Question: How does the patient history play a role?
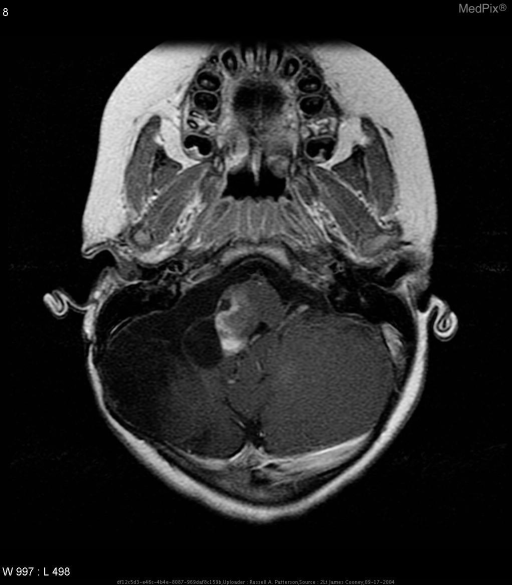
Answer: The patient's history of This patient originally presented at the age of 3 with right facial palsy, worsening over a six month period, now undergoing routine surveillance post-resection and chemotherapy for a CNS tumor. is key in understanding the case.